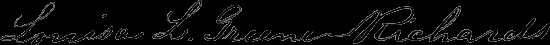
Signature of: lula greene richards